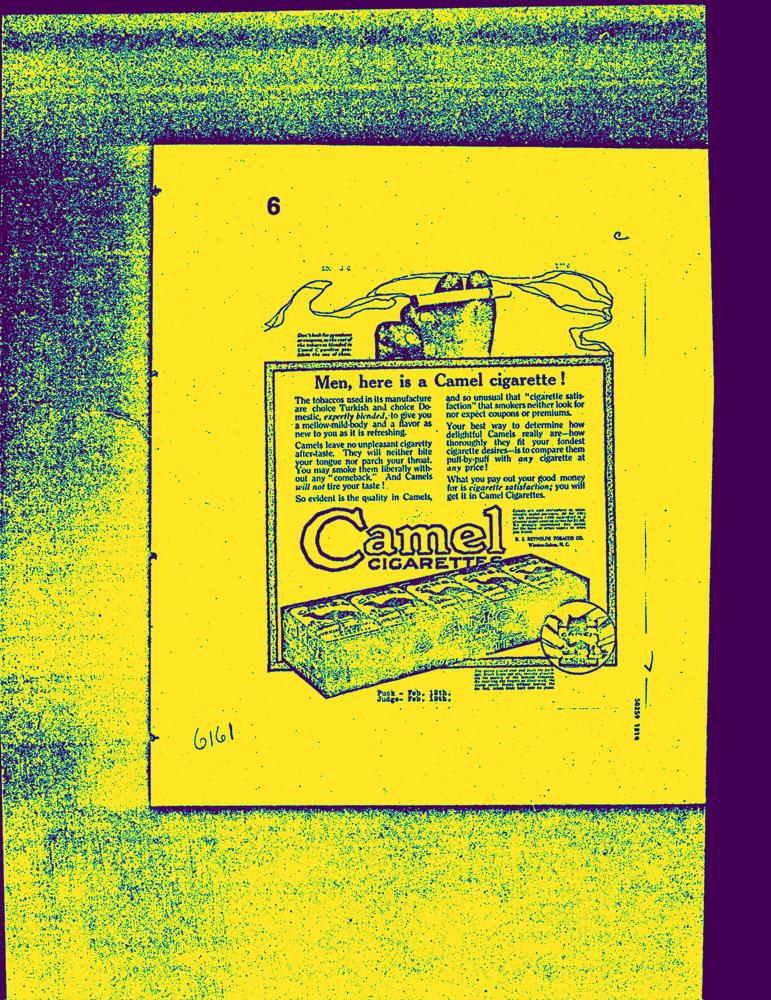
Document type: AD